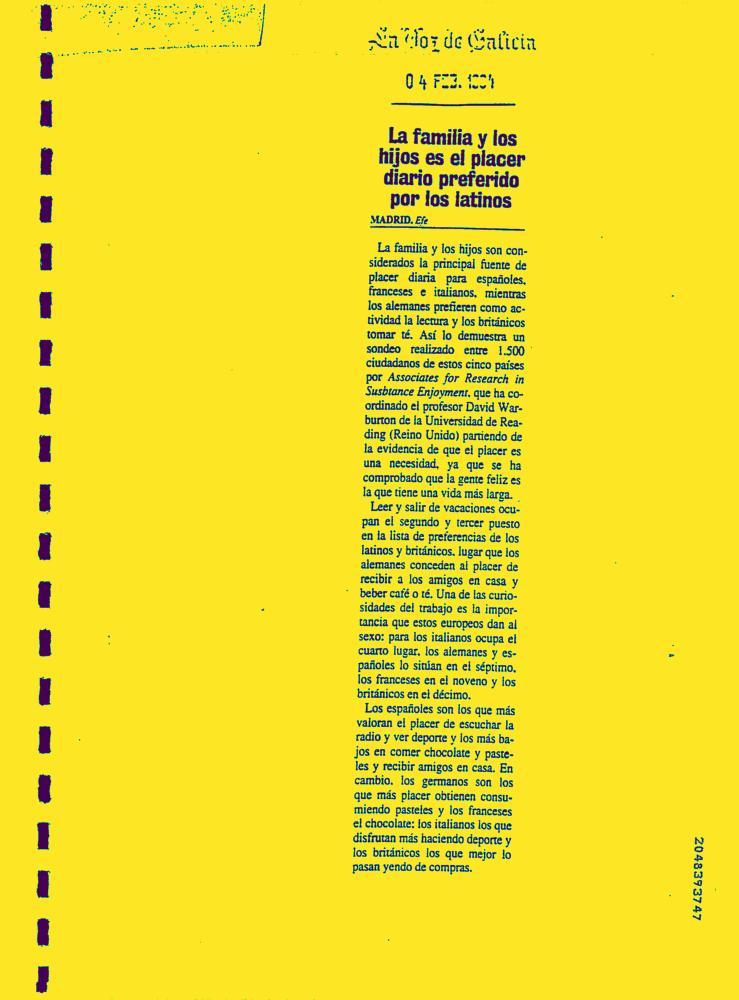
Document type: News-Article